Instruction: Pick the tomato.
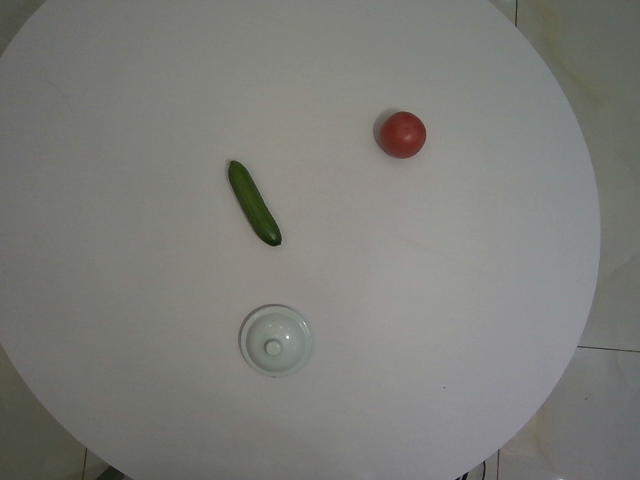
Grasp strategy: vertical